Question: What is the total amount of taxes owed as per the document?
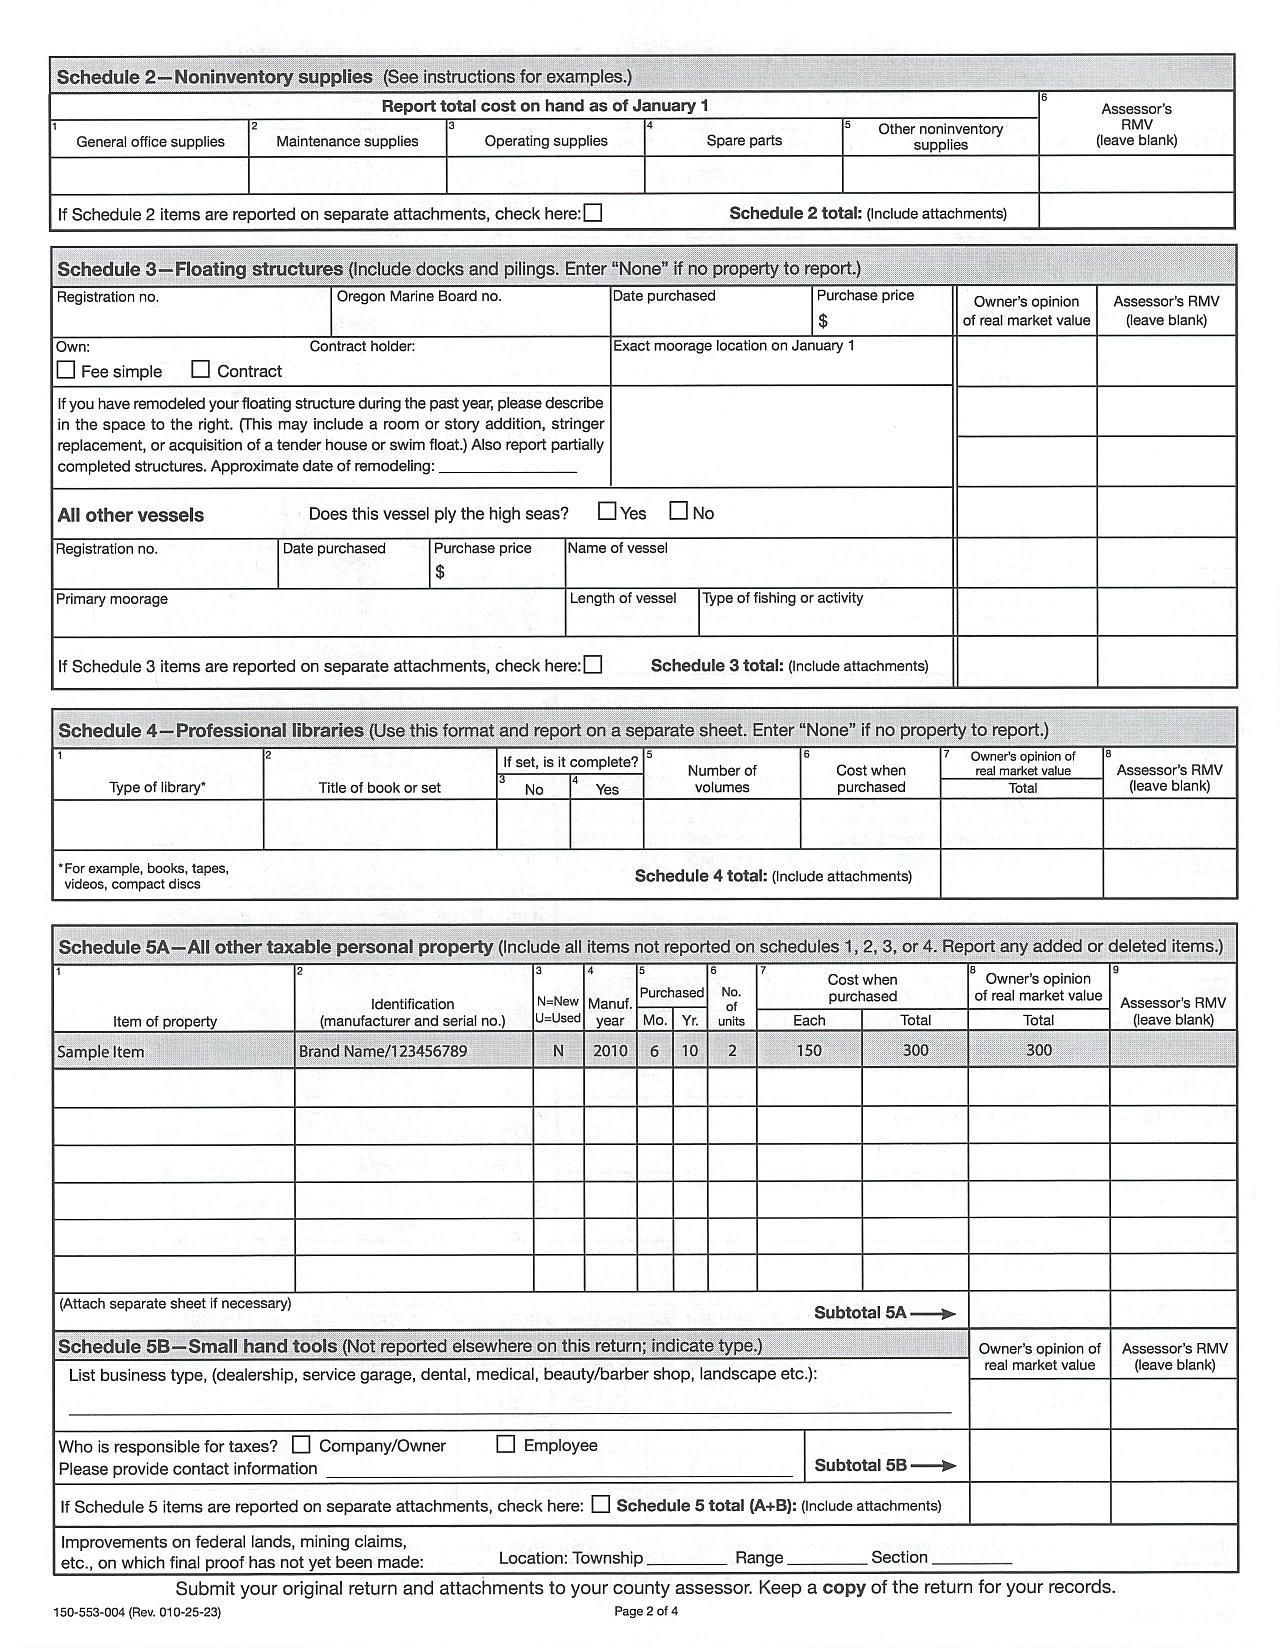
Answer: "300"